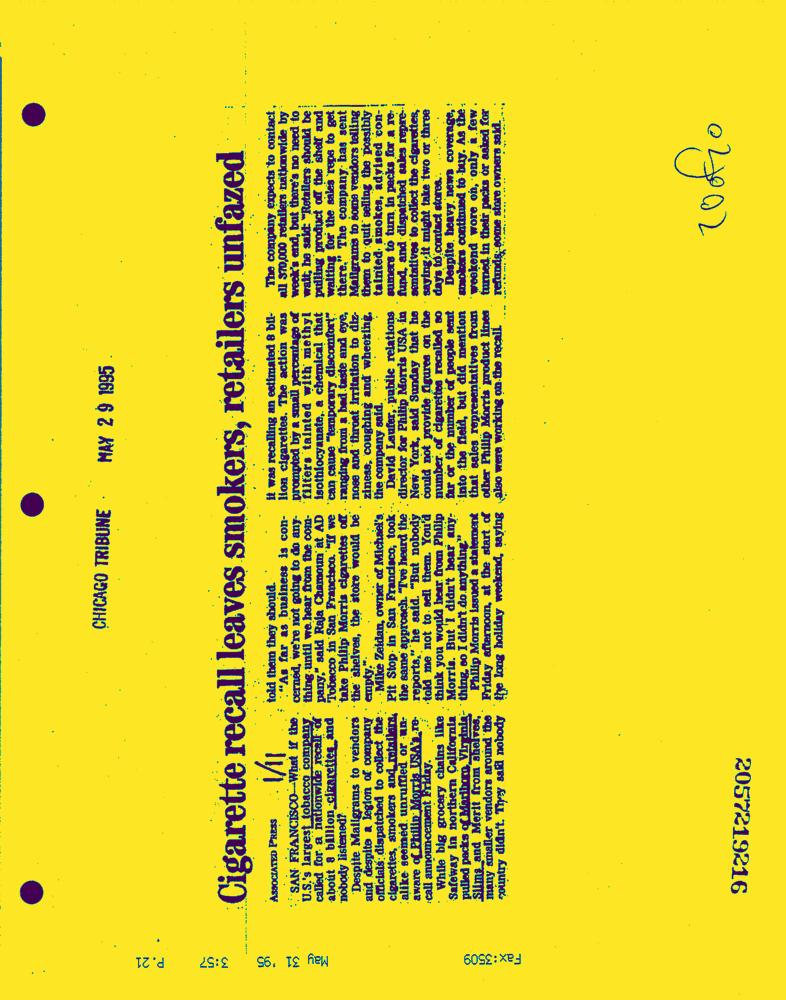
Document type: News-Article